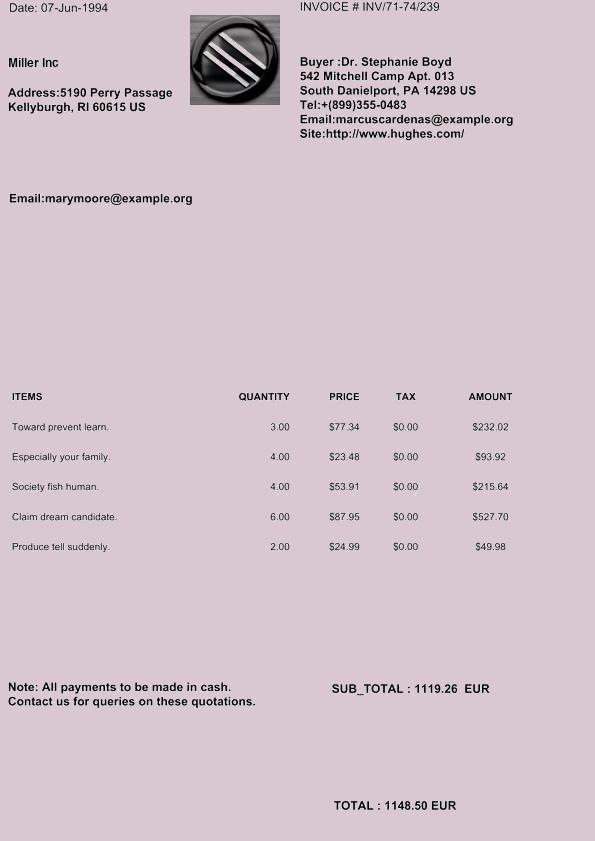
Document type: Invoice